Question: Which state is mentioned in the document?
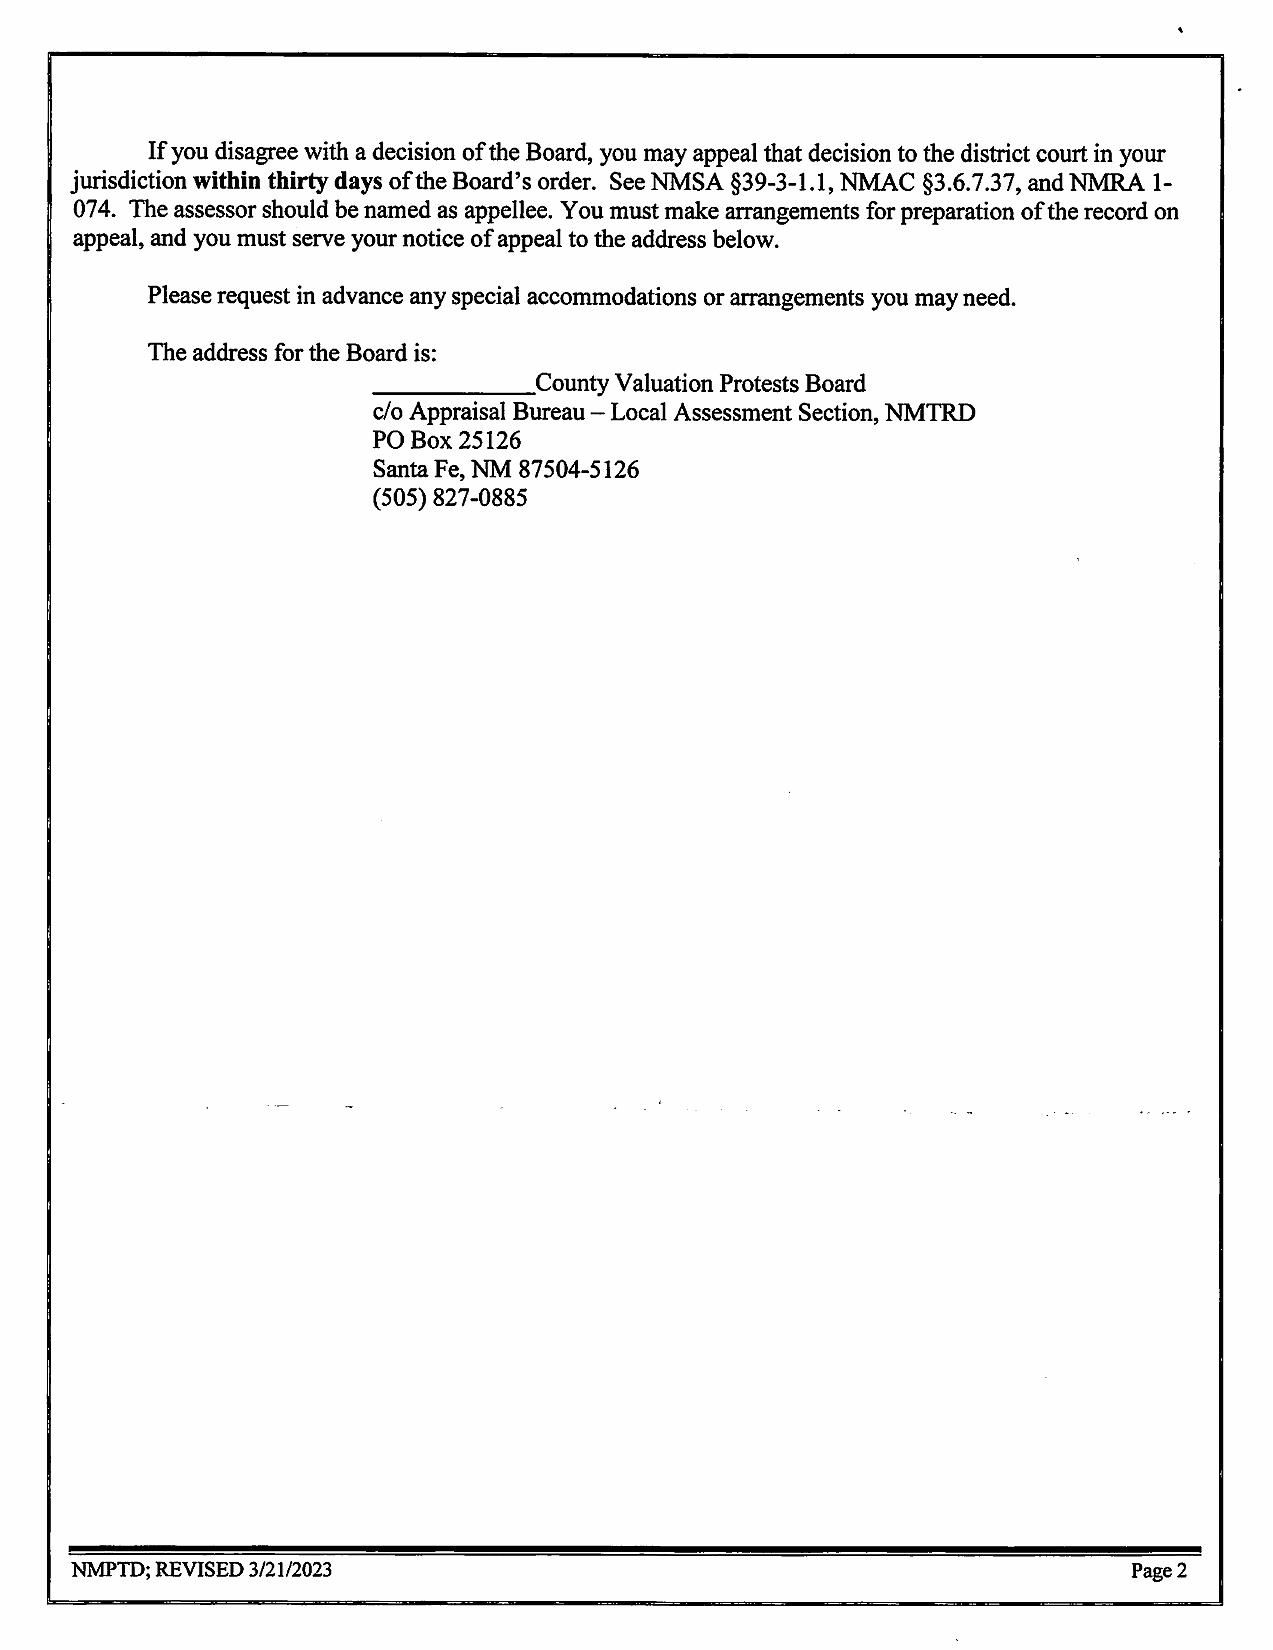
Answer: "NM"